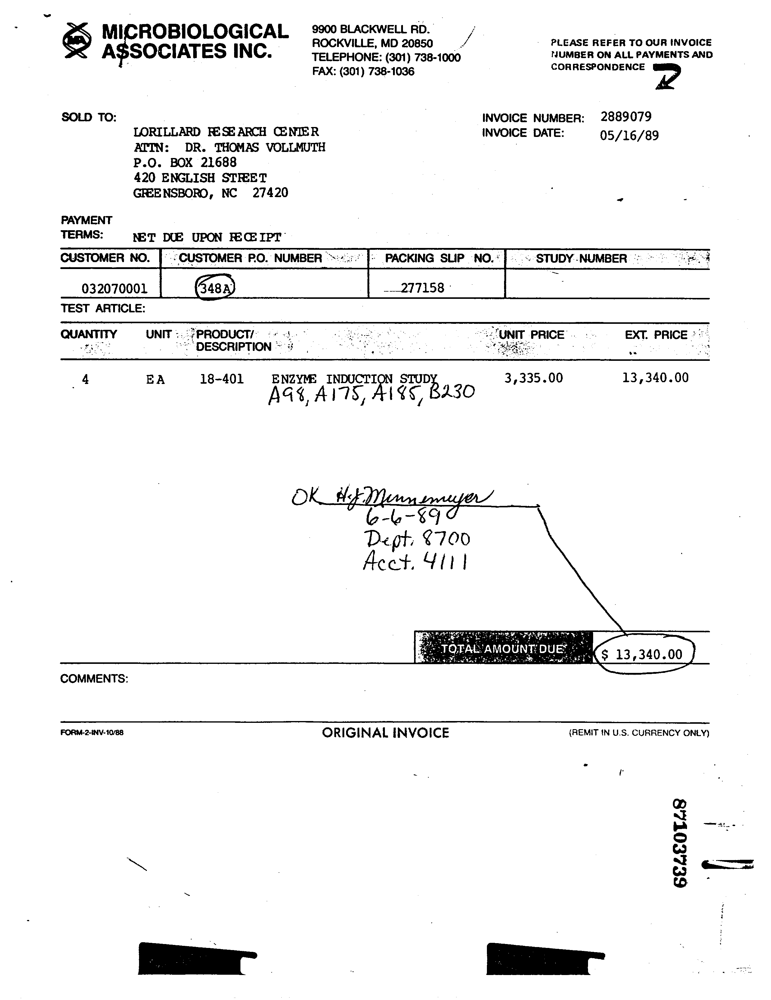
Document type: Invoice